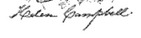
Signature of: helen stuart campbell